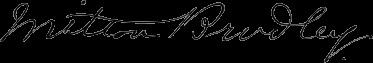
Signature of: milton bradley